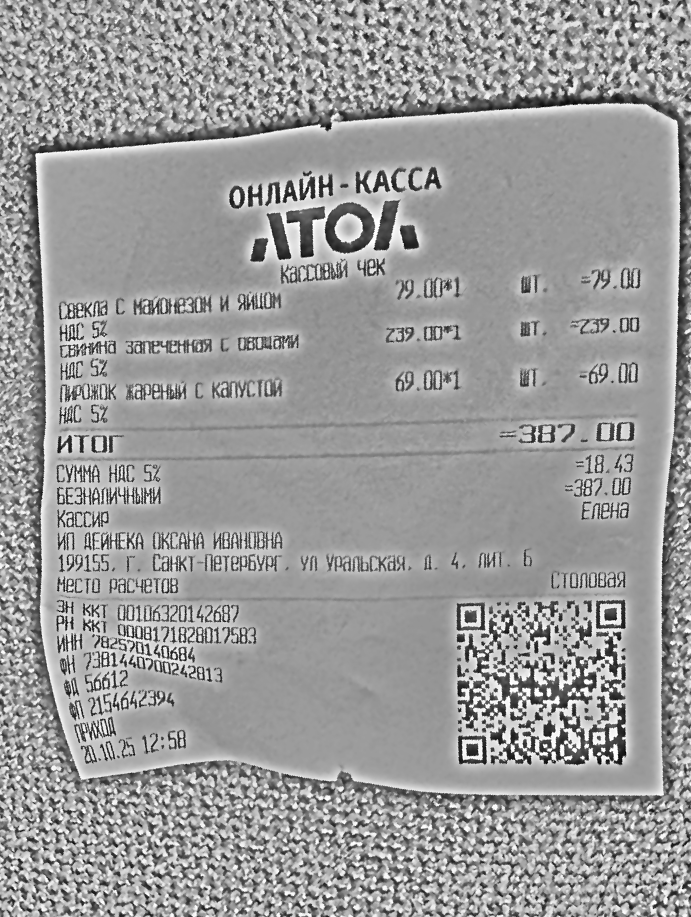
Продавец: ИП ДЕЙНЕКА ОКСАНА ИВАНОВНА
Дата: 20.10.25 12:58
Товары: Свекла с иайонезом и яйцом; Свинина запеченная с овощами; Пирожок жареный с капустой
Количество: 1; 1; 1
Цена: 79.00; 239.00; 69.00
Сумма: 79.00; 239.00; 69.00
Итого: 387